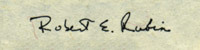
Signature of: robert rubin